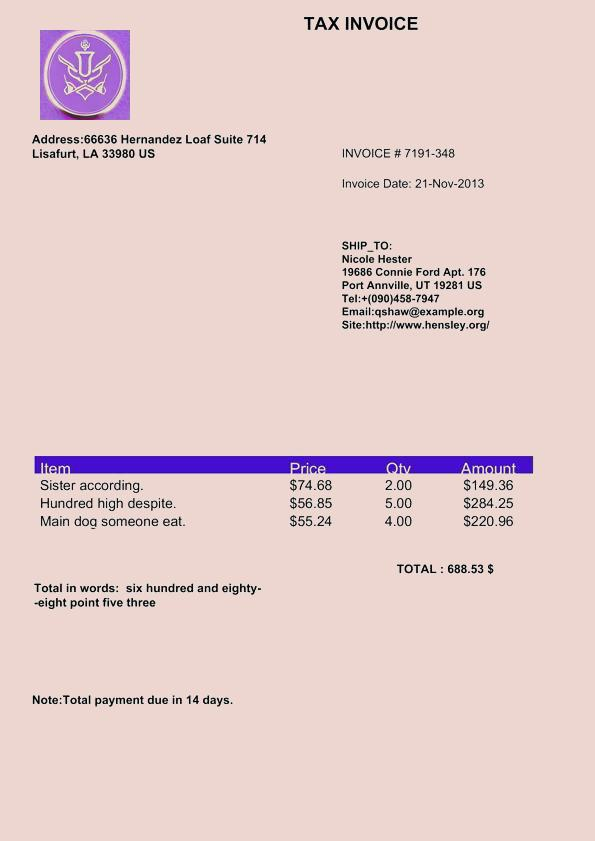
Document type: Invoice